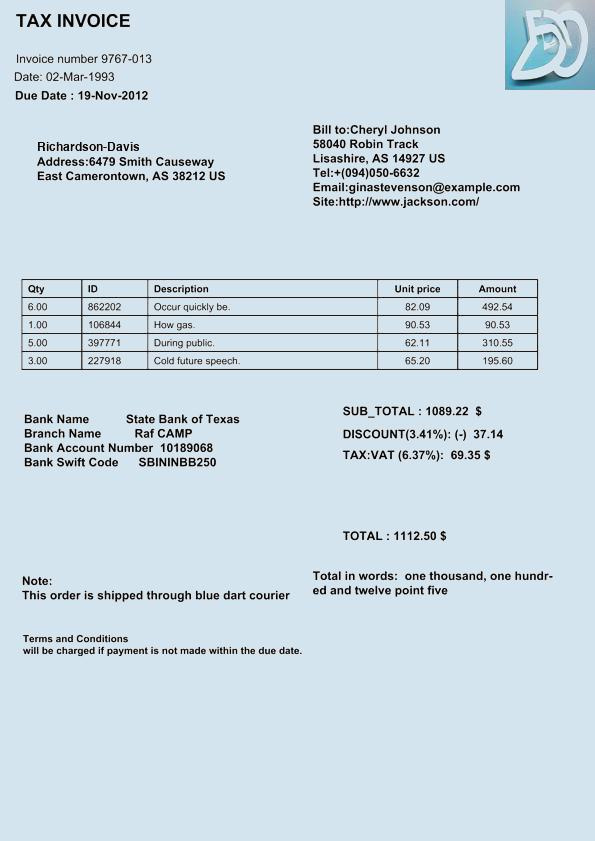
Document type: Invoice